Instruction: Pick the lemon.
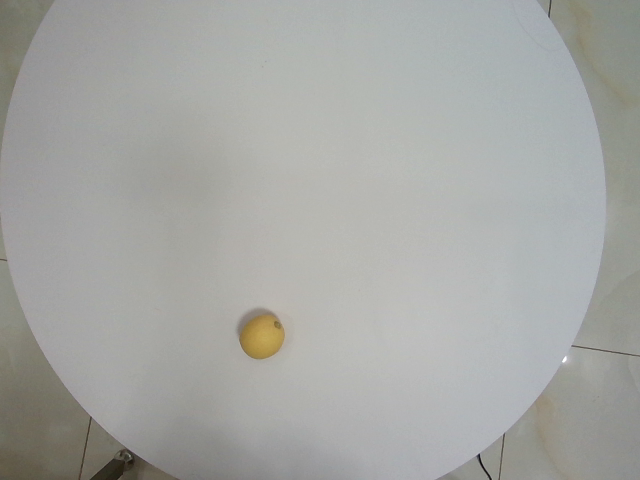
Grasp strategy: vertical